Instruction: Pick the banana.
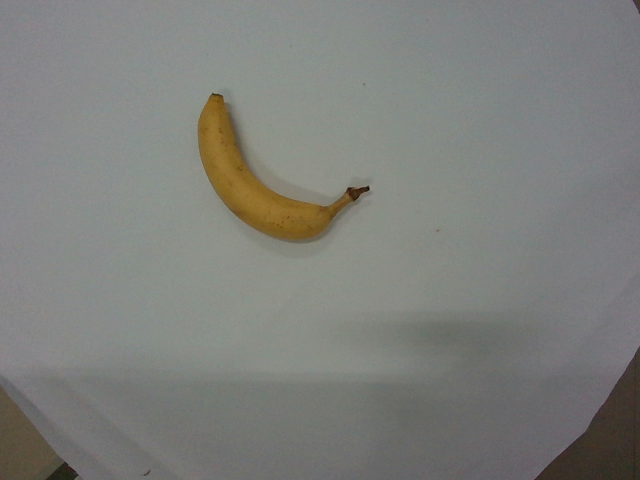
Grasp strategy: vertical